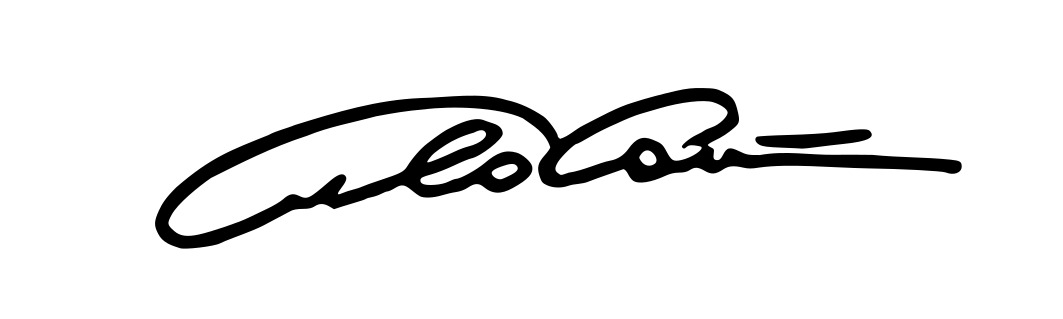
Signature of: carlo conti